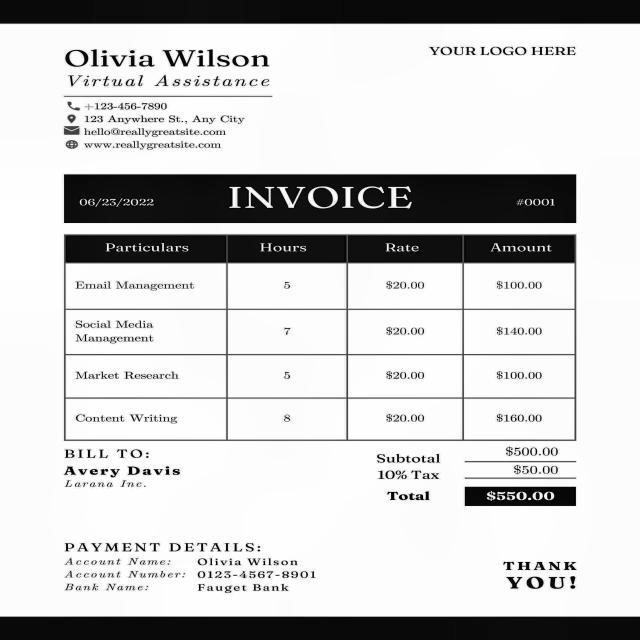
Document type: Invoice